Question: Describe the condition in detail:
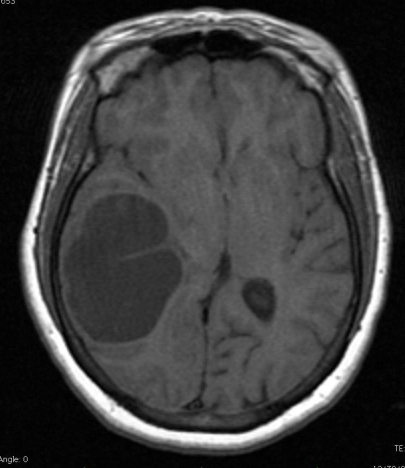
Answer: The disease is discussed as: Breast cancer remains the leading cause of death in women in the 40-44 age group. Breast metastases to bone are generally blastic, but can be lytic or mixed lytic/blastic. Patients with skeletal mets most commonly present with bone pain (70%), followed by the vague constellation of symptoms due to hypercalcemia (fatigue, depression, confusion, anorexia, nausea, constipation, renal tubule defects, polyuria, or short QT interval). Breast cancer is the second-most common neoplasm to cause release of PTHrp (following non-small cell lung cancer); hence, breast metastases do not uncommonly cause hypercalcemia, and usually NOT from local osteolysis. Of patients with metastatic disease to the skeleton and hypercalcemia, 80% of the cases of hypercalcemia are due to PTHrP but only 20% due to local osteolysis.

If a patient with skeletal metastases presents with acute neurologic impairment, a vertebral body lesion compressing the spinal cord may be found - 'spinal syndrome'; this is an indication for IMMEDIATE local irradiation (even in the middle of the night) and massive intravenous steroid therapy.

Note that 30-50% of bone has to be removed by a lytic lesion prior to becoming a conspicuous lucency on plain films!!!